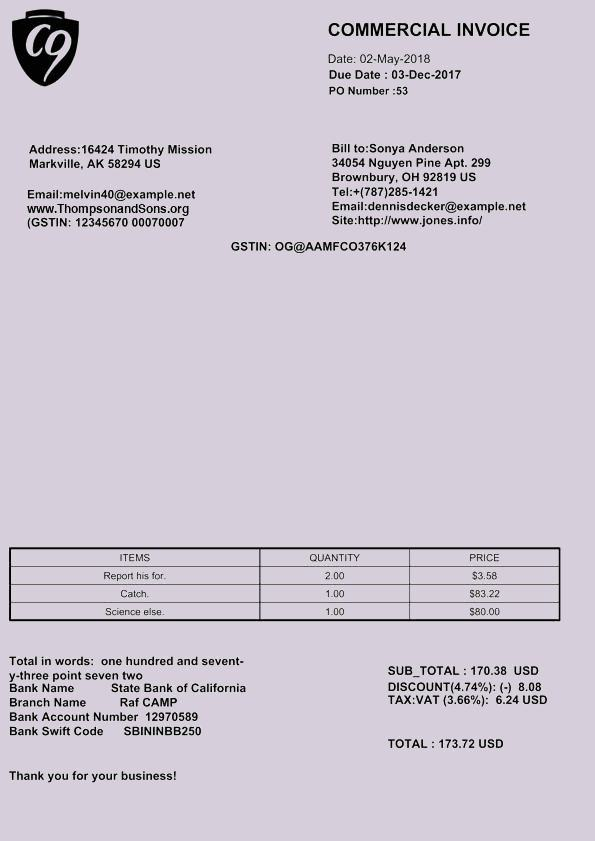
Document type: Invoice